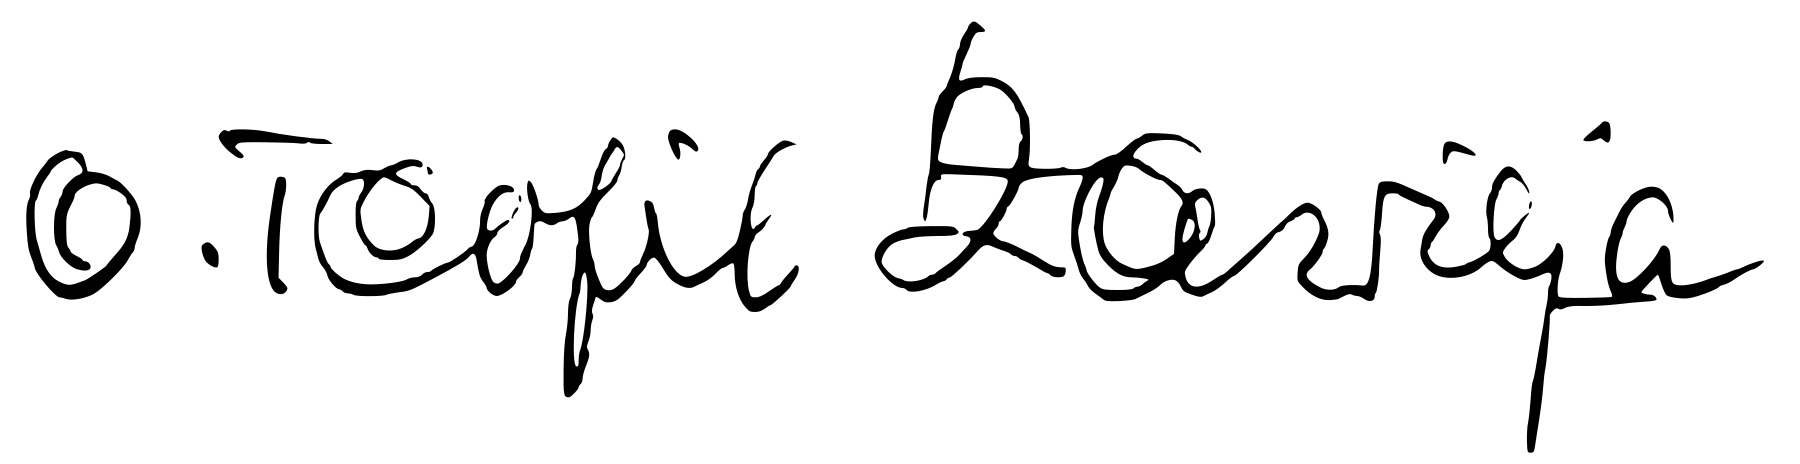
Signature of: teofil zawieja